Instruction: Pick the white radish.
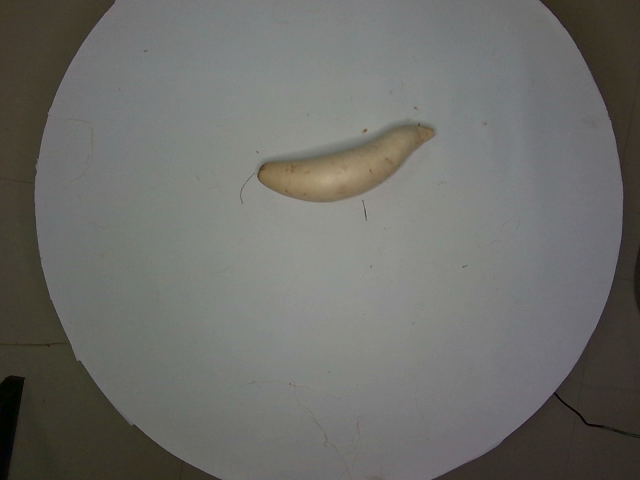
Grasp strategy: vertical